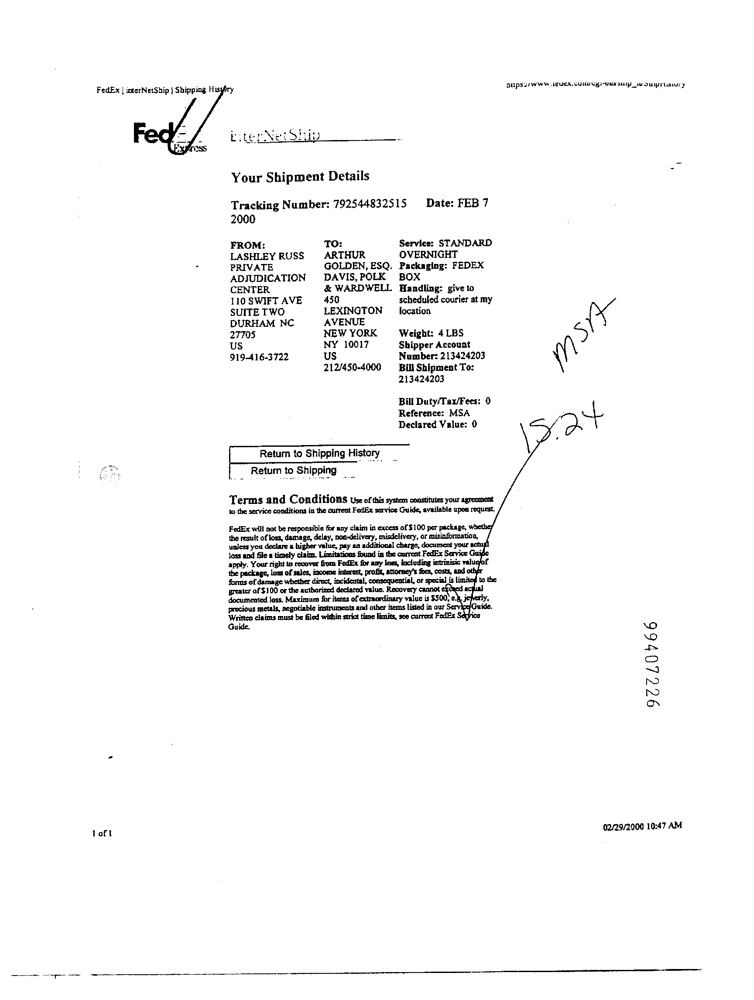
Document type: Invoice